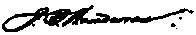
Signature of: john b henderson